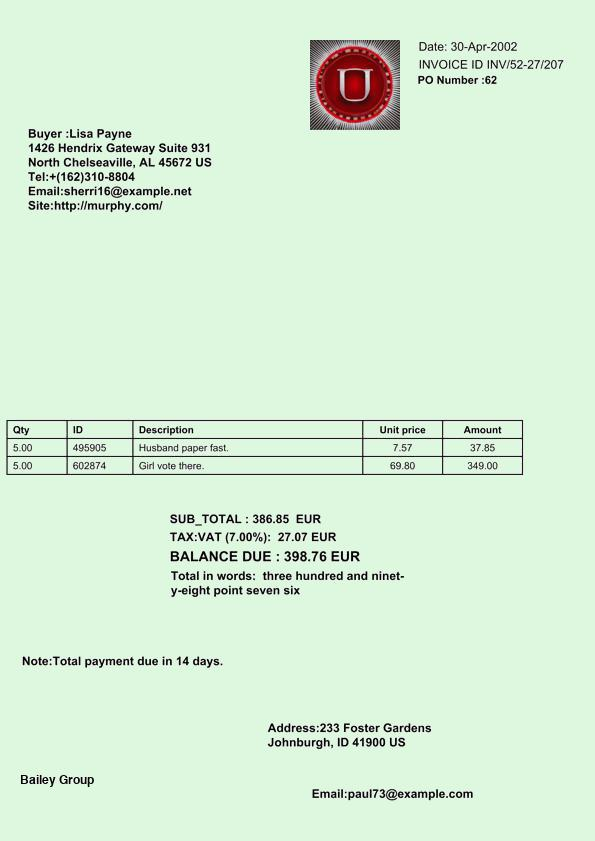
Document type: Invoice